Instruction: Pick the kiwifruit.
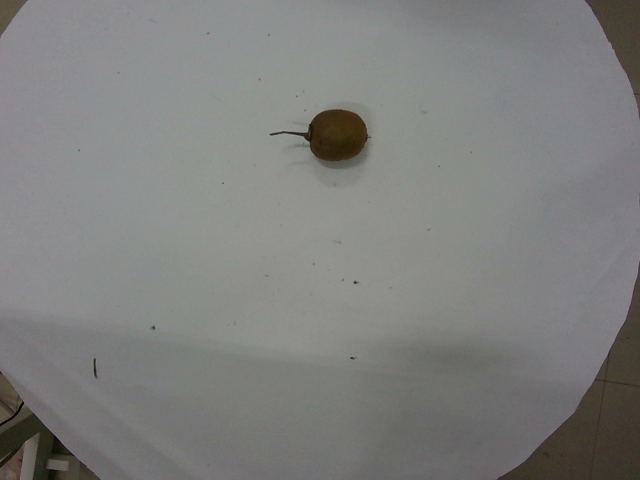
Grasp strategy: vertical